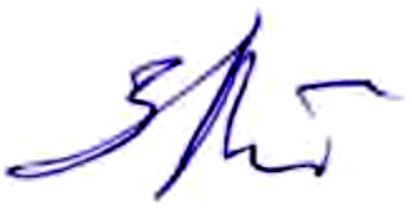
Signature of: zoya moyseyenko